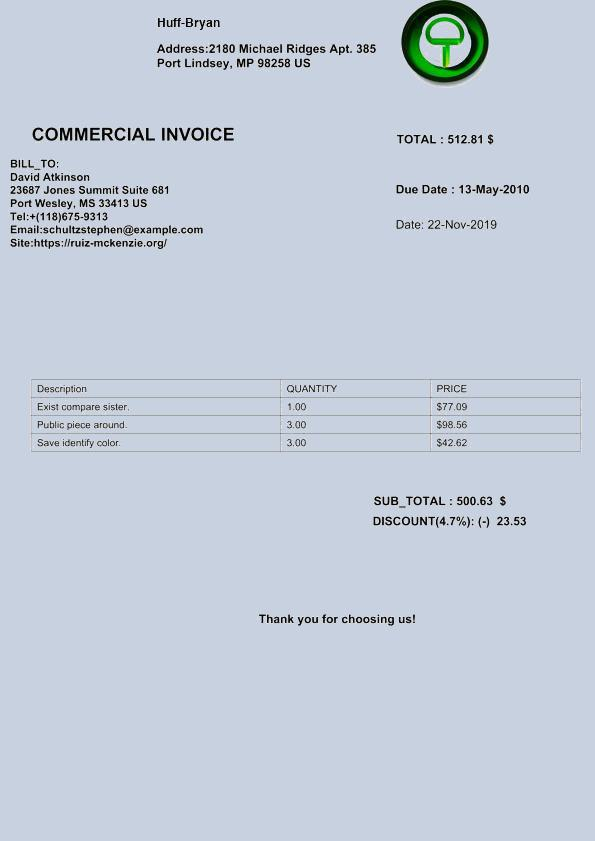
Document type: Invoice